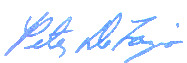
Signature of: peter defazio